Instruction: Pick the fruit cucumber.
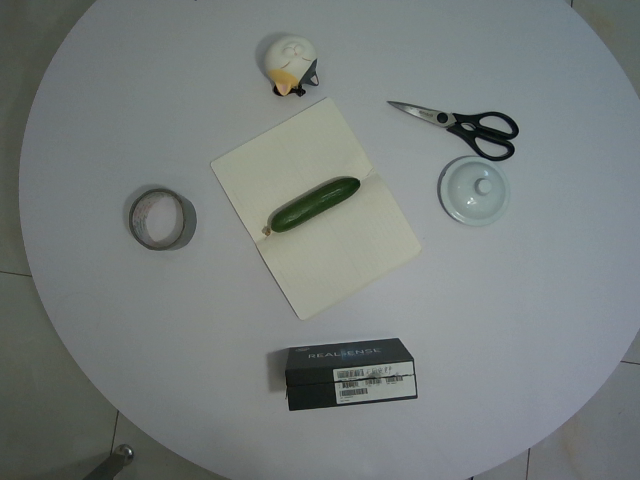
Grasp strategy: vertical